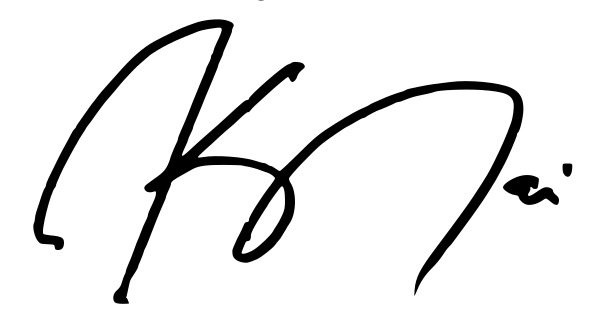
Signature of: katherine tai